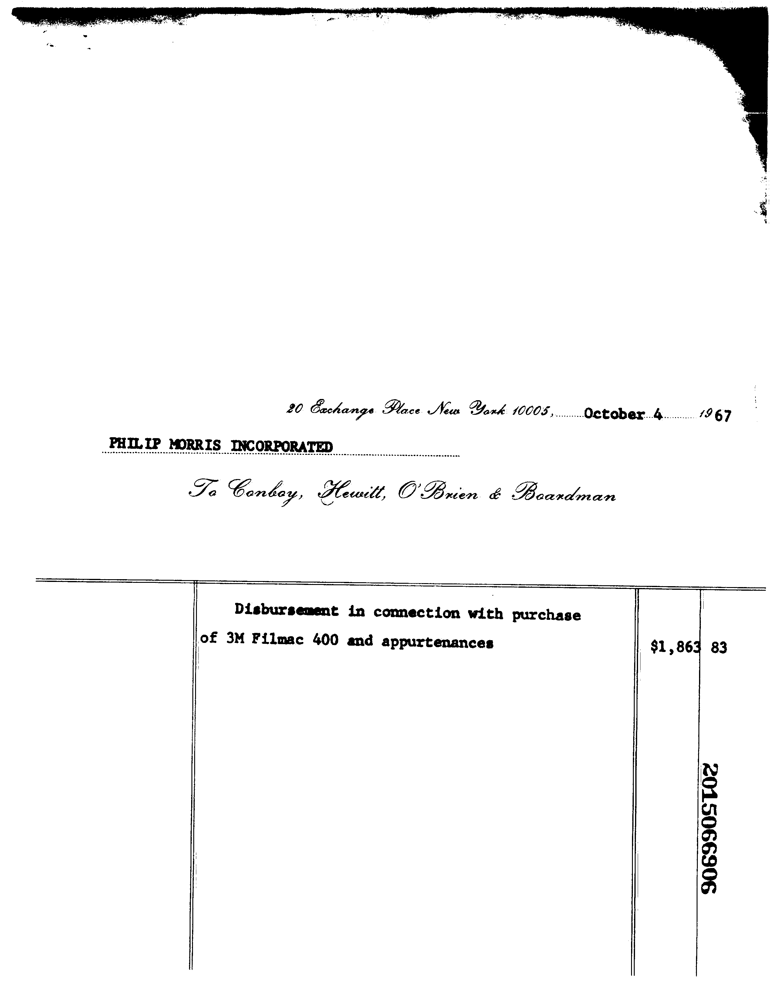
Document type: Invoice